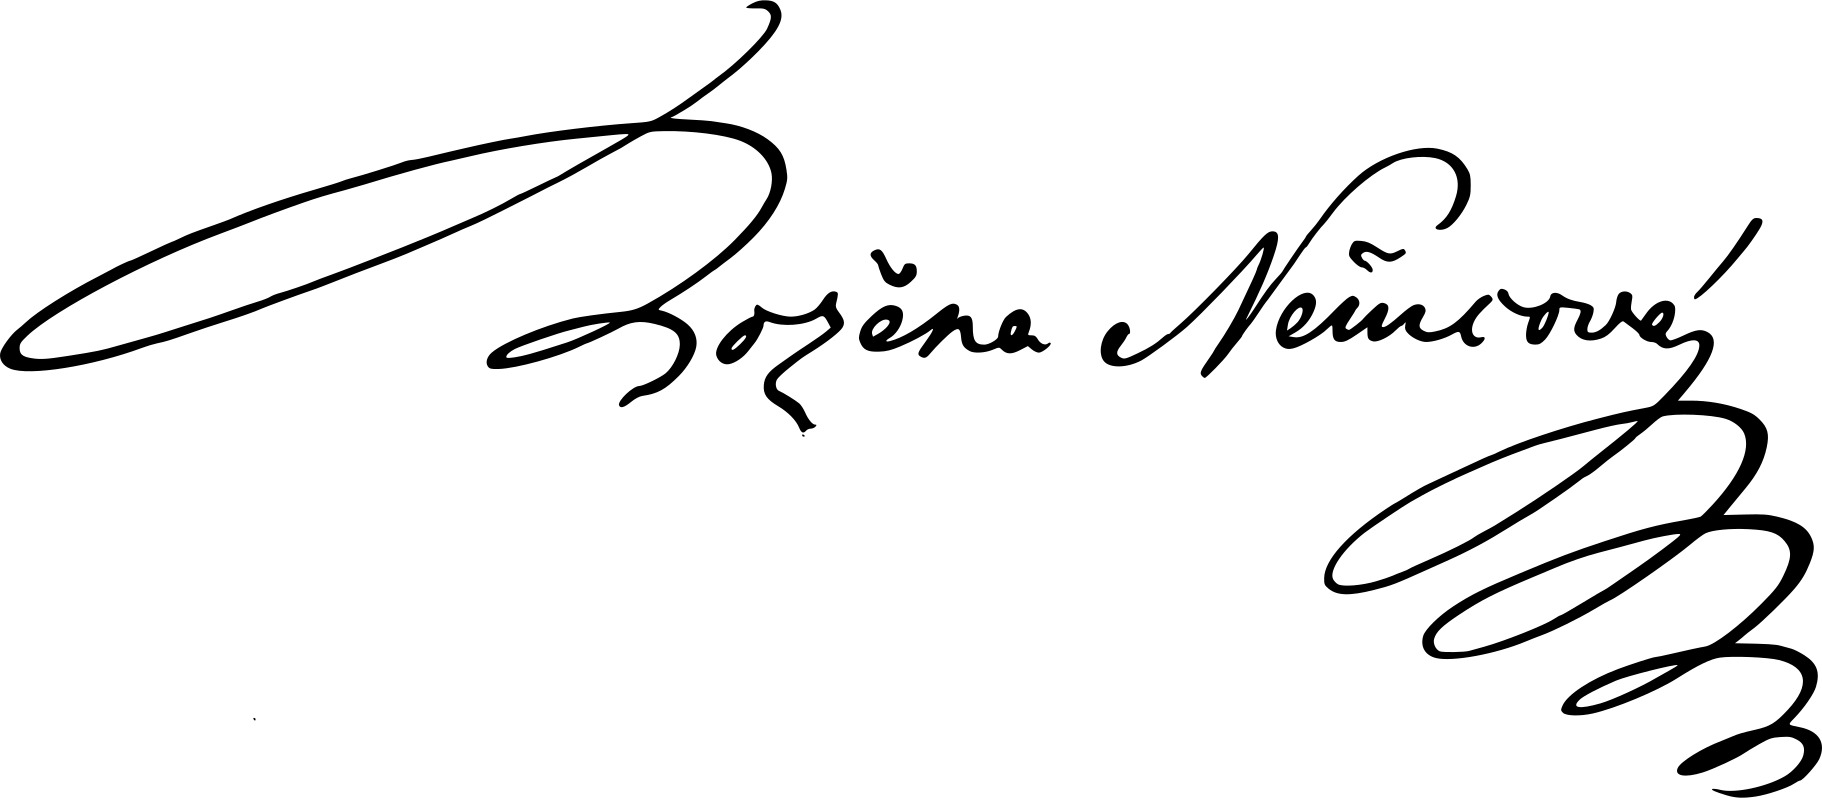
Signature of: božena němcová